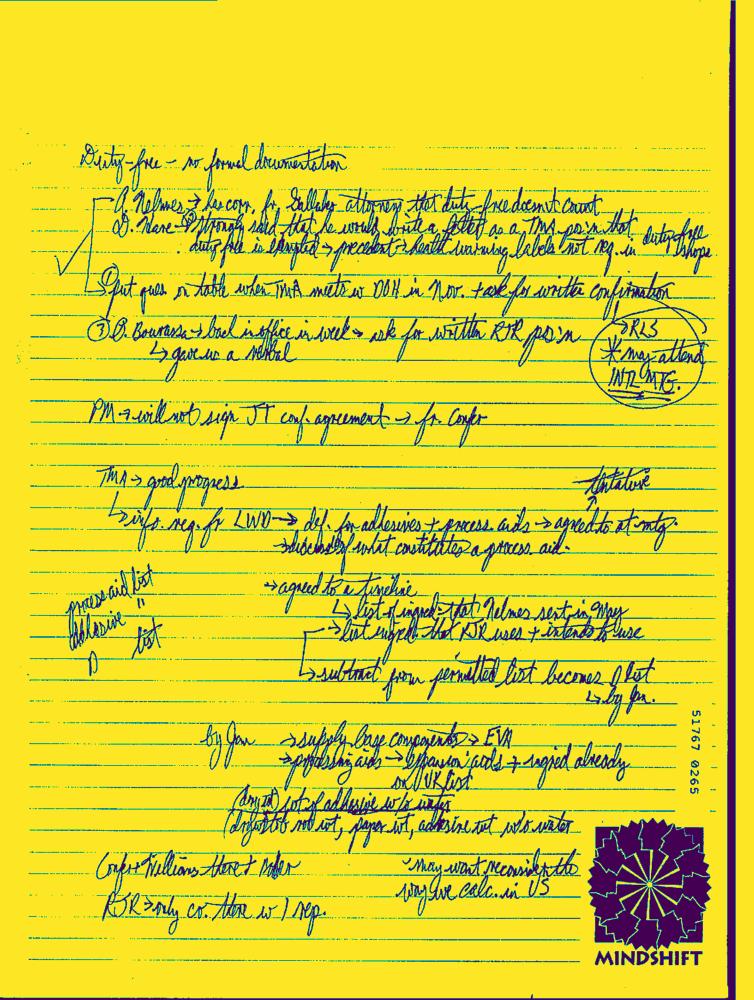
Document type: Hand-Written